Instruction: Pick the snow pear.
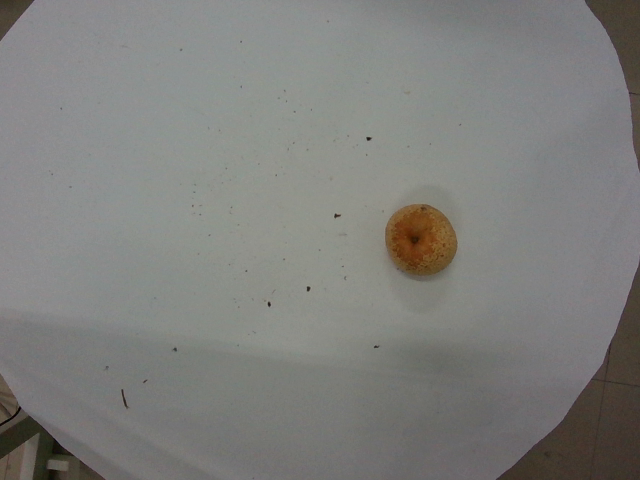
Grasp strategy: vertical